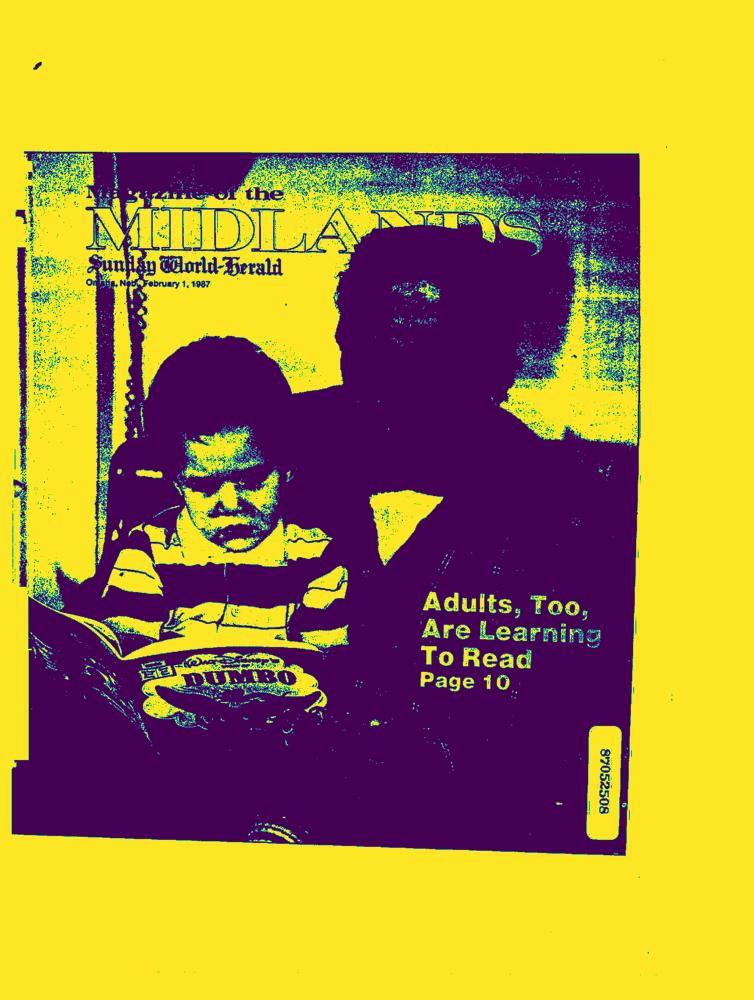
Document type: AD